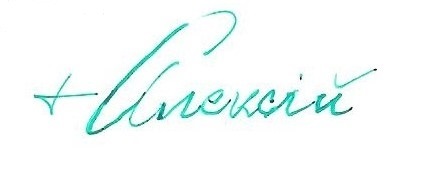
Signature of: alexis